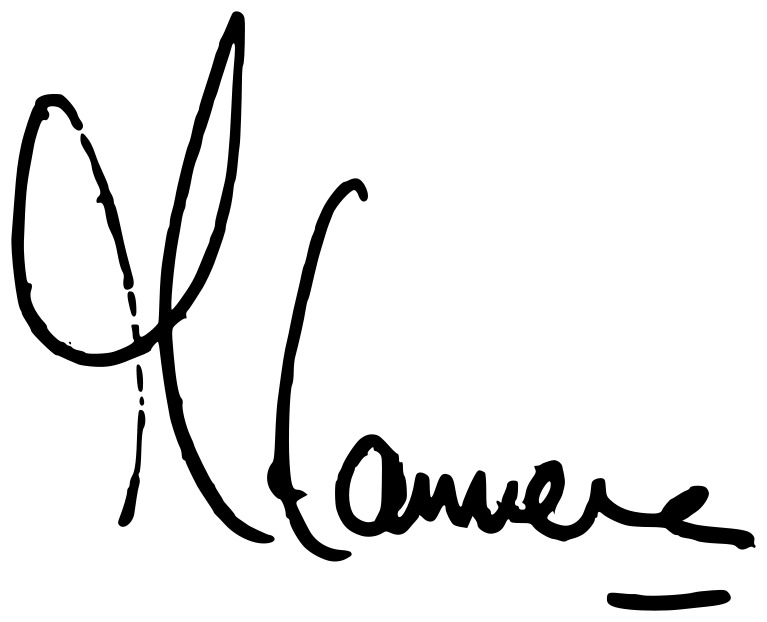
Signature of: manuela carmena